Question: How is the property described in the document?
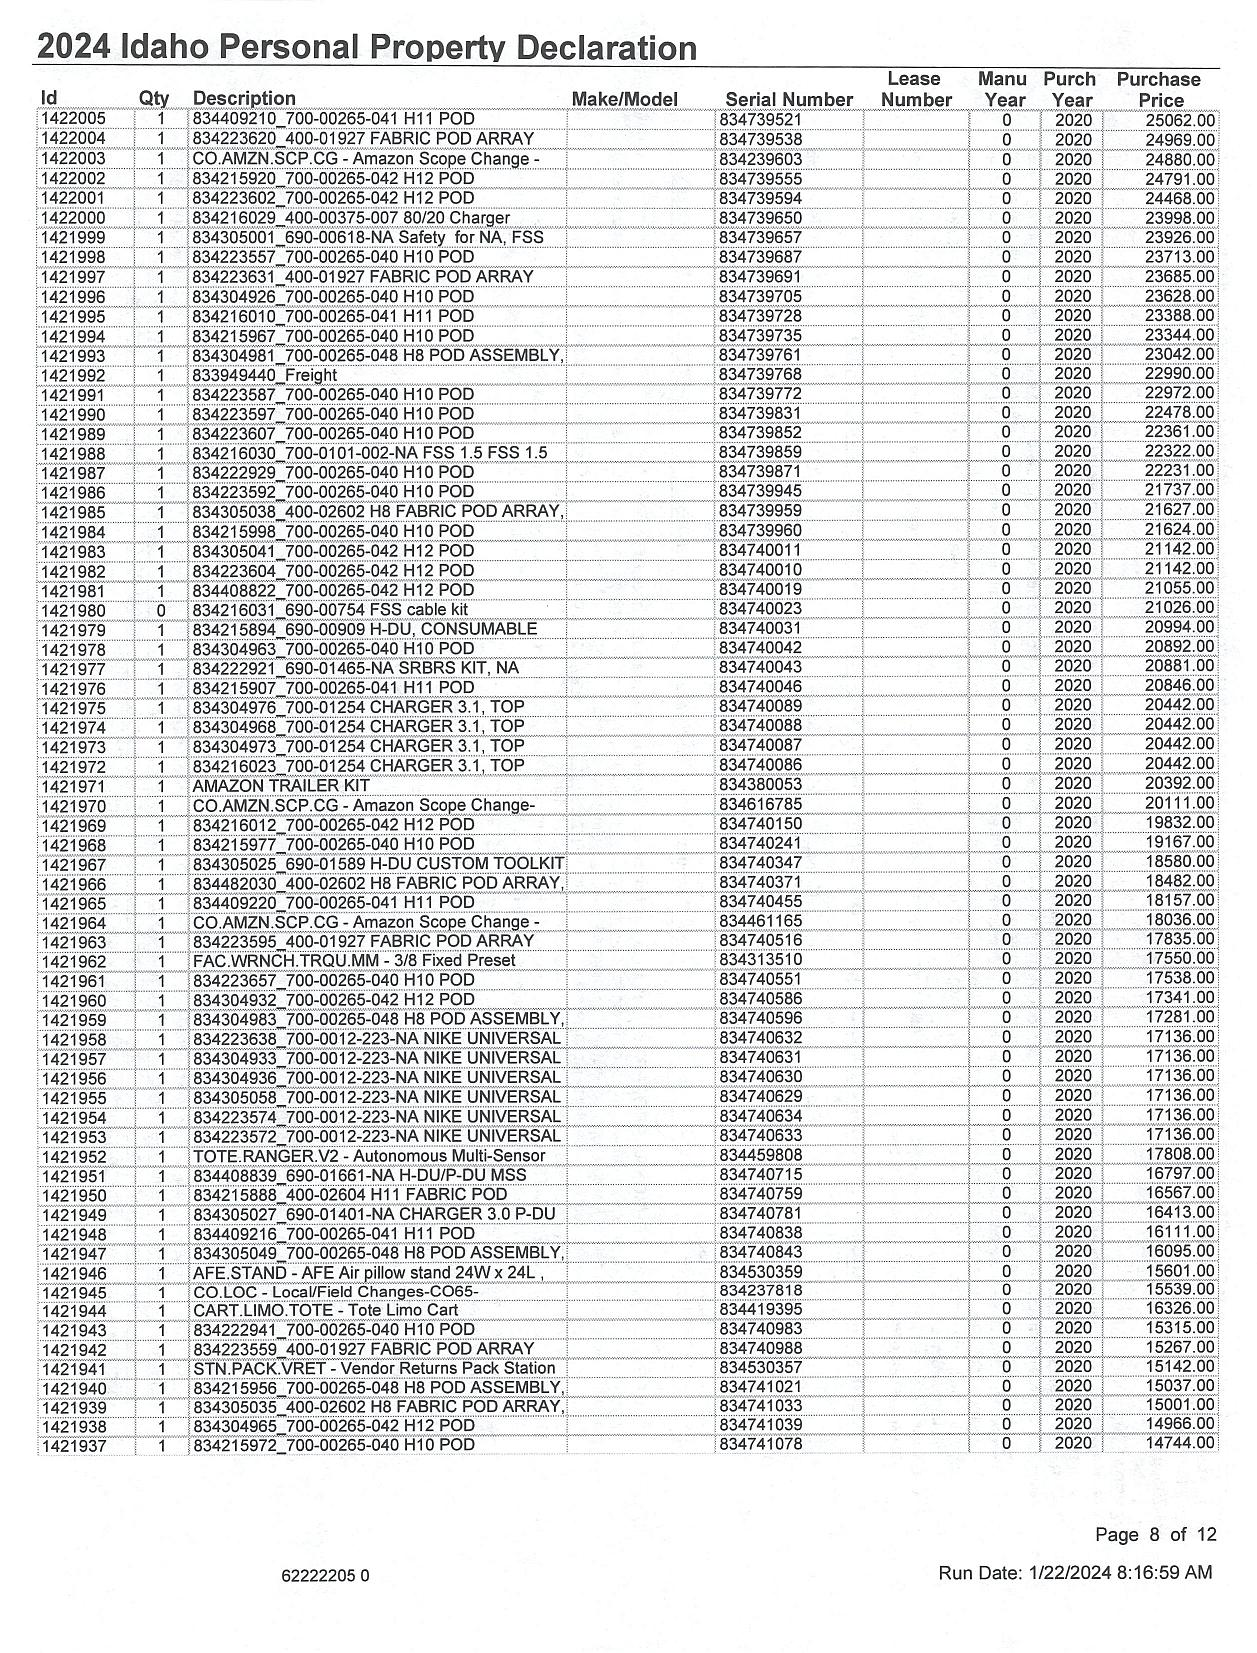
Answer: "Various items like computer equipment, storage arrays, networking devices, etc."